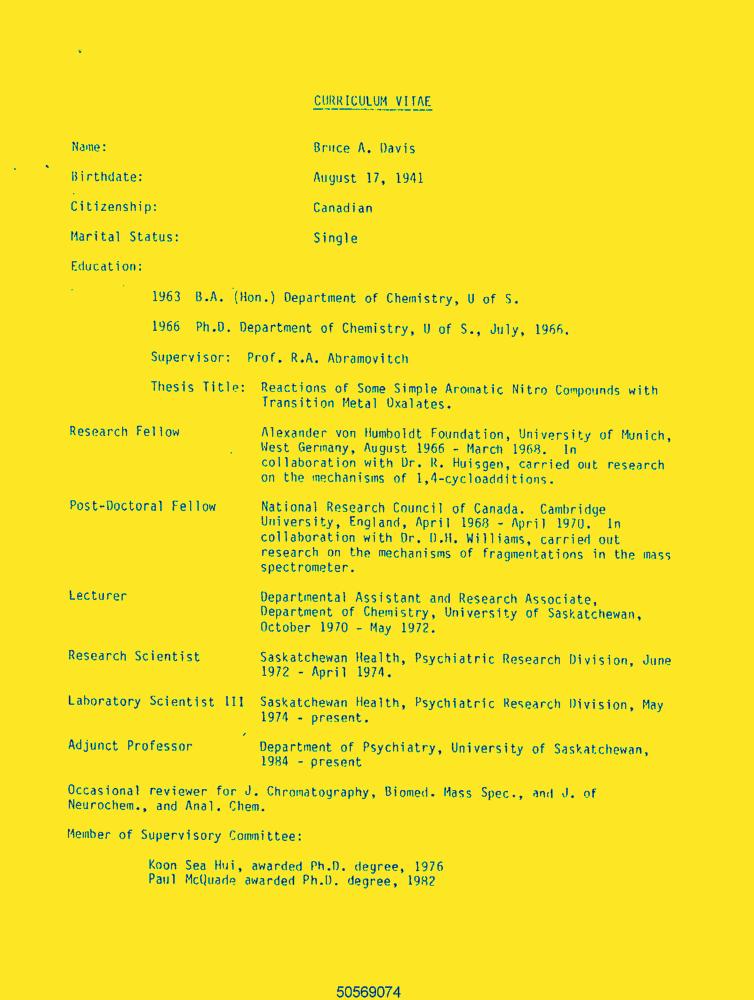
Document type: Resume-Doc